Question: How does the patient history play a role?
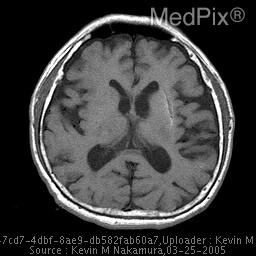
Answer: The patient's history of 76 year-old hypertensive male with altered mental status, presenting to the emergency department via EMS. is key in understanding the case.